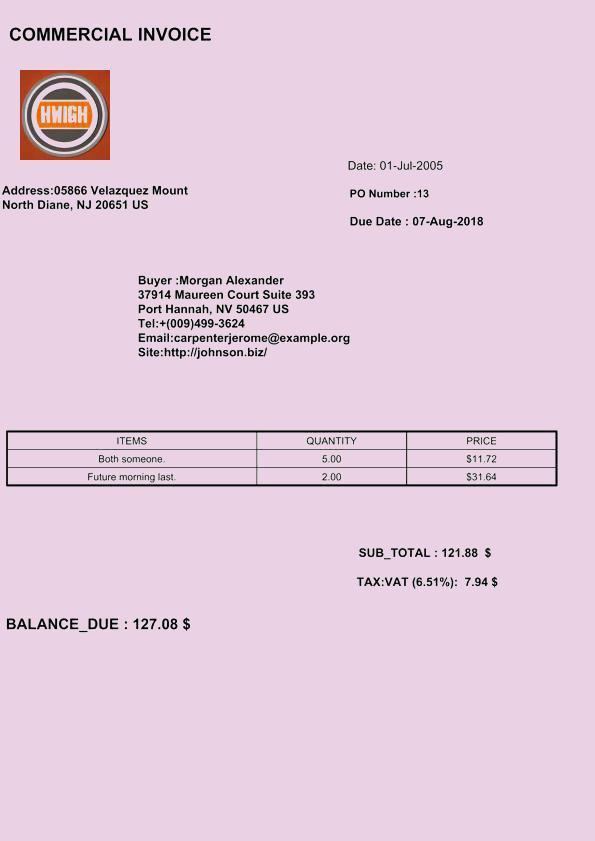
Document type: Invoice